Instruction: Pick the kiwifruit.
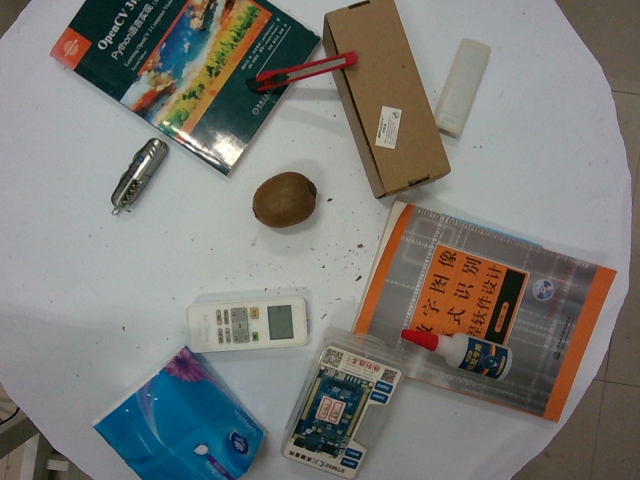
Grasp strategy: vertical